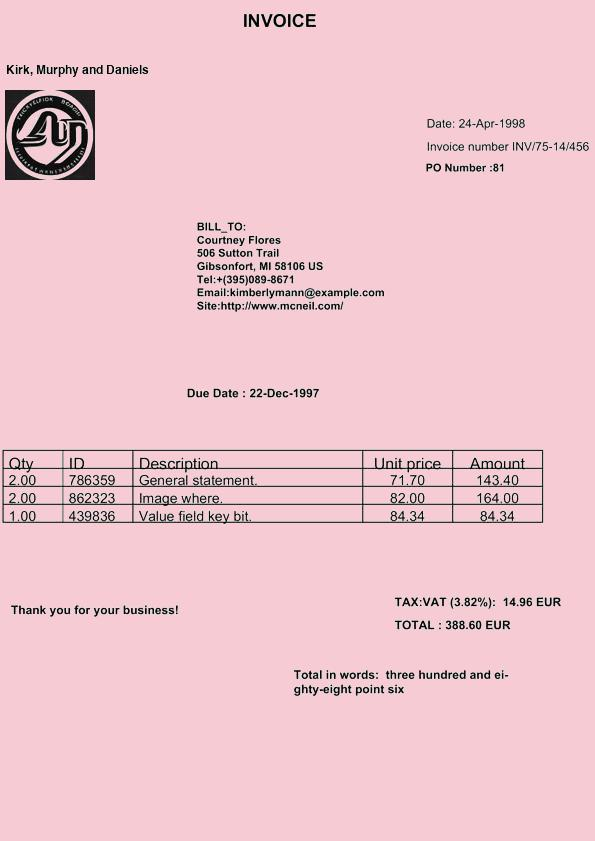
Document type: Invoice